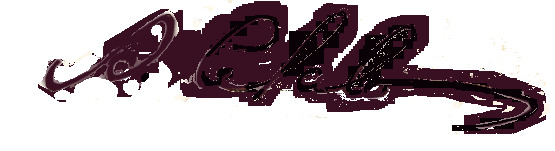
Signature of: alexey slavorosof